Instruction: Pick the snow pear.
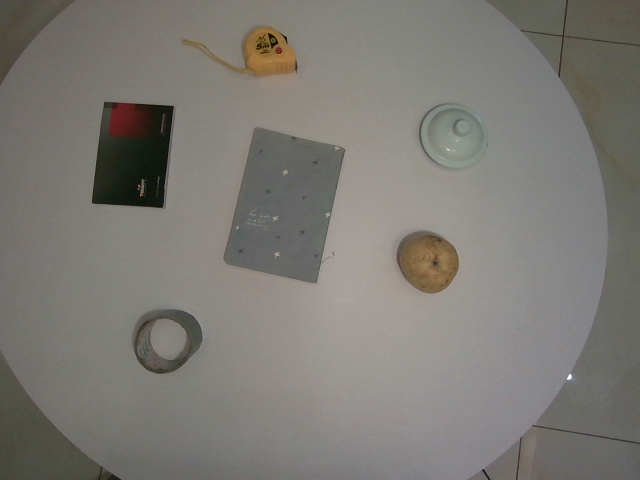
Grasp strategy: vertical